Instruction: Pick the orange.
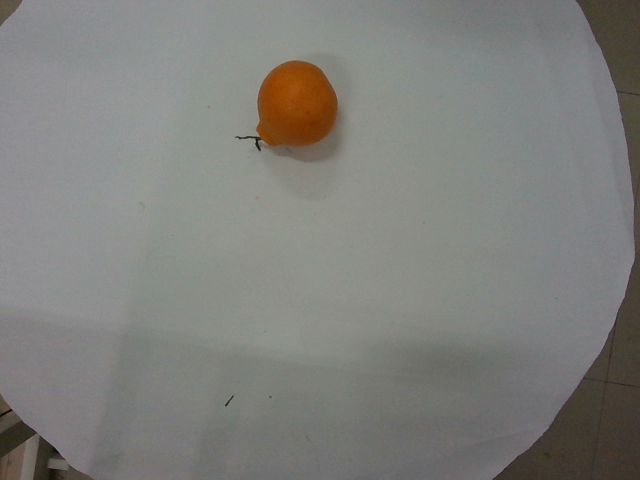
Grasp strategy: vertical